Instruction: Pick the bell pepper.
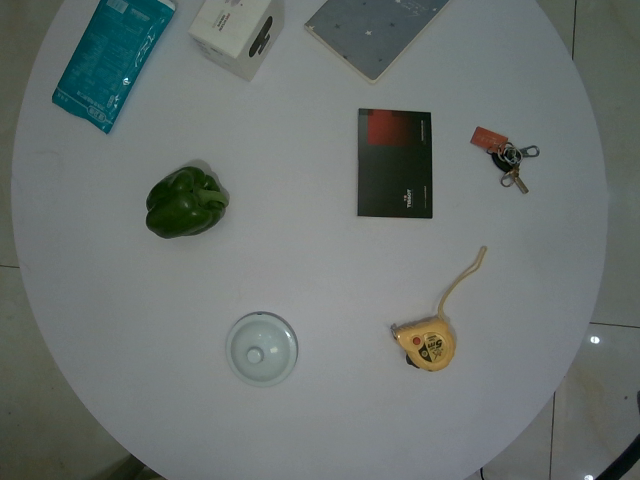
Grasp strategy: vertical